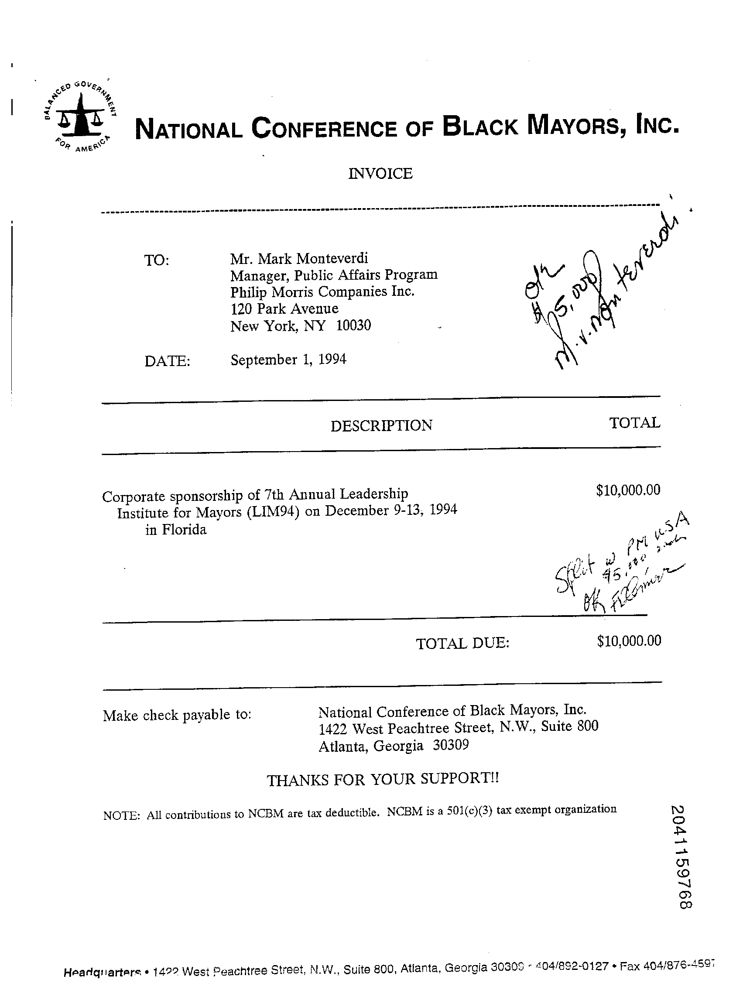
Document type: Invoice